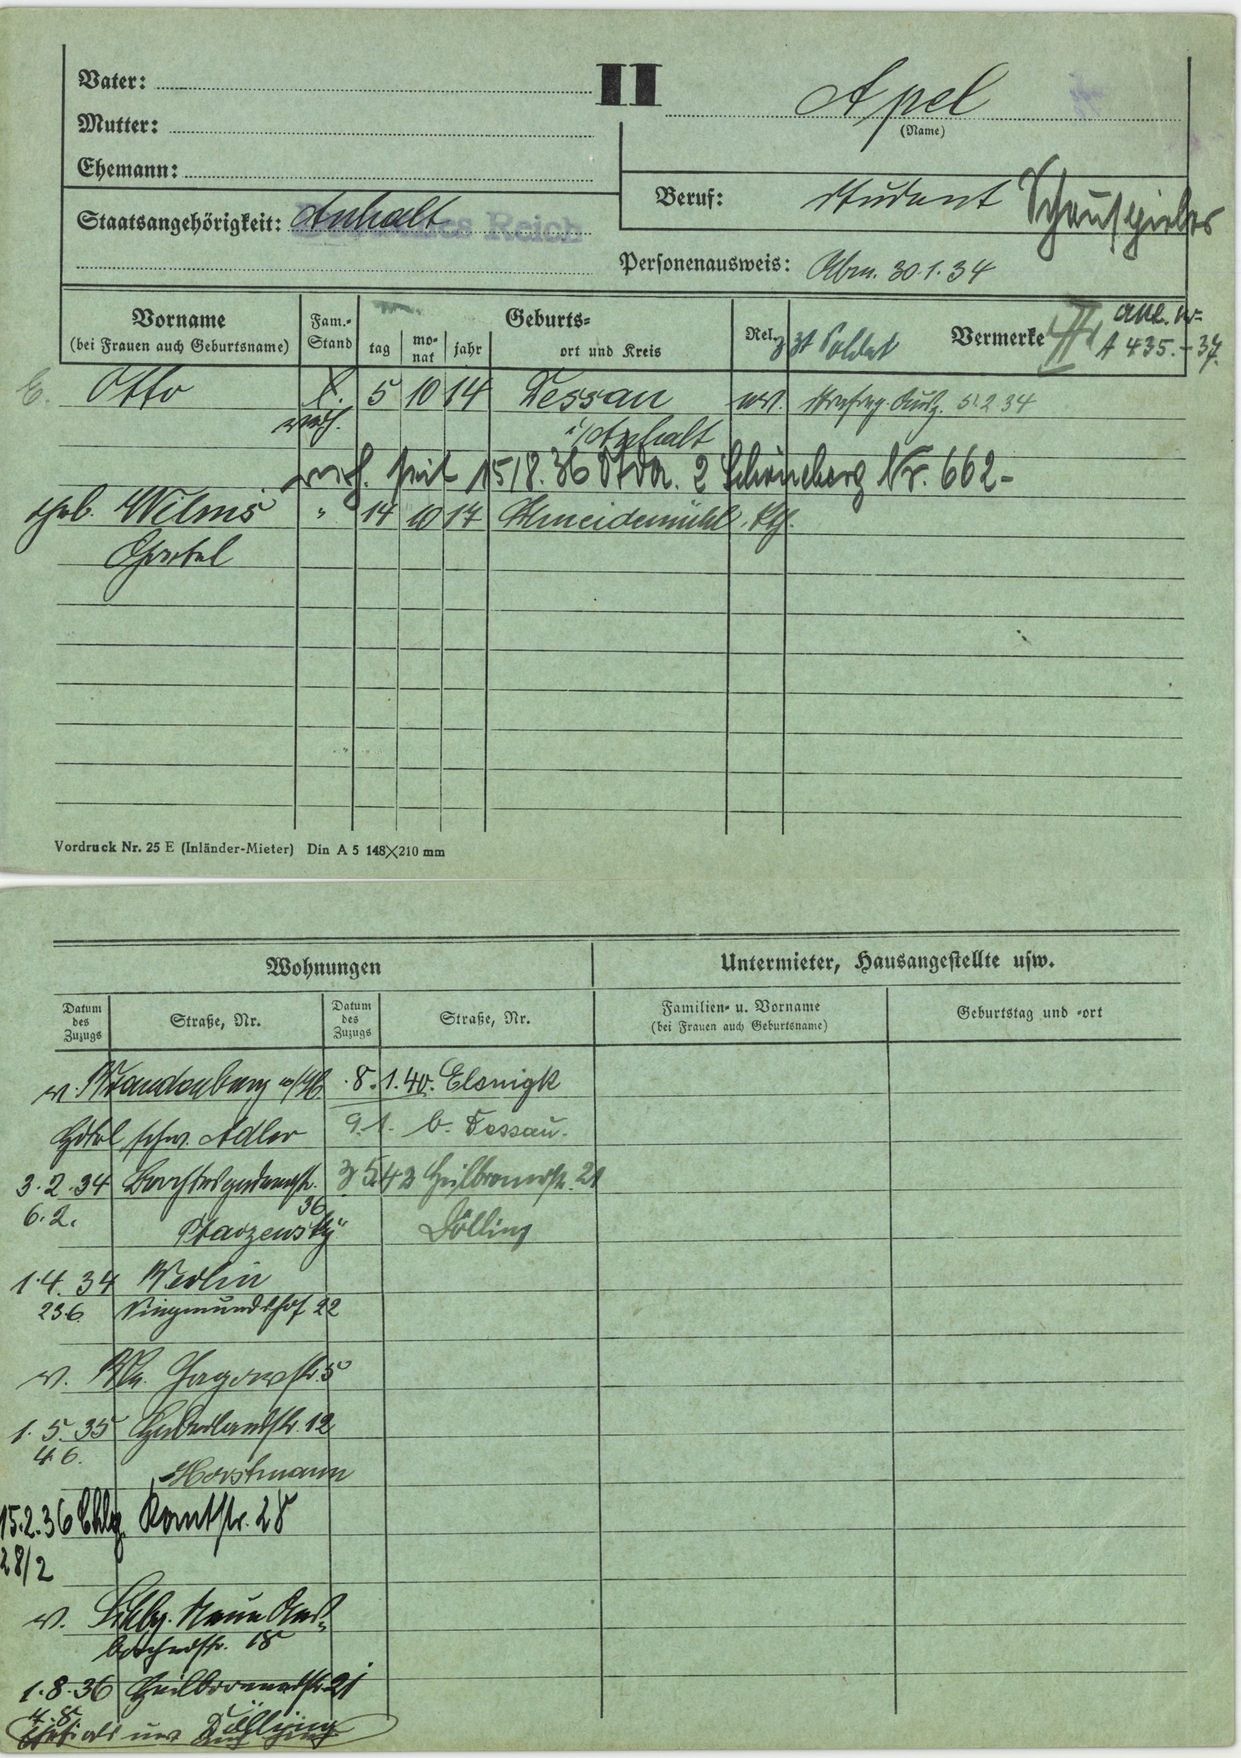
Apel